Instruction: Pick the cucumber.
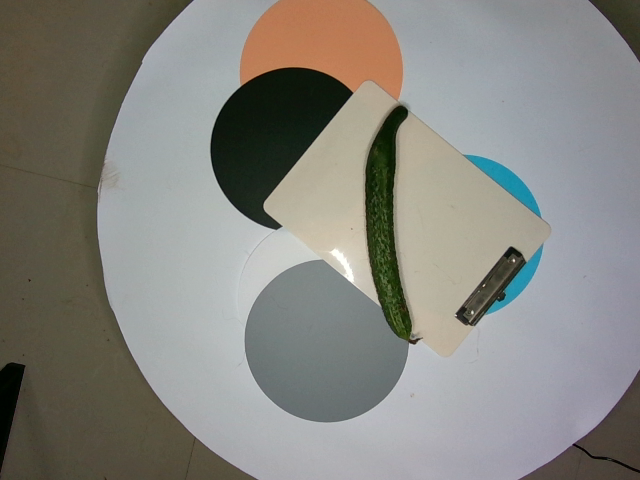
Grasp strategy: vertical